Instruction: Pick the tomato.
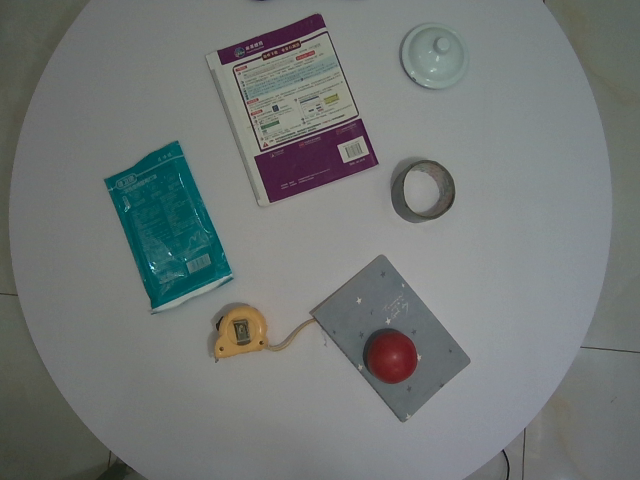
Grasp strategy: vertical